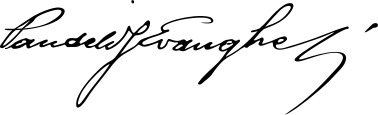
Signature of: pandeli evangjeli